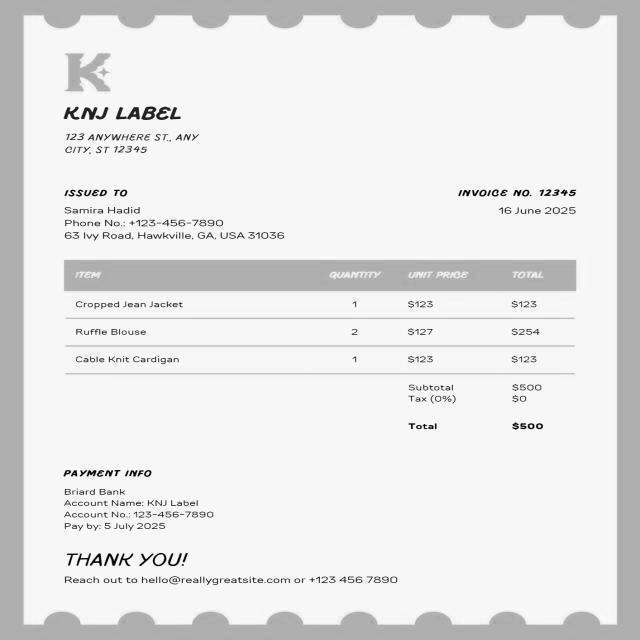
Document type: Invoice